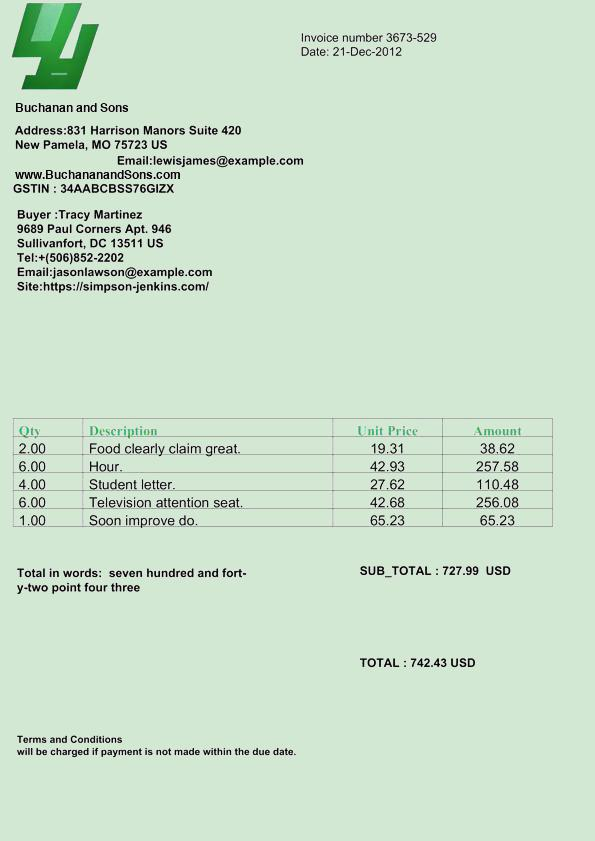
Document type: Invoice